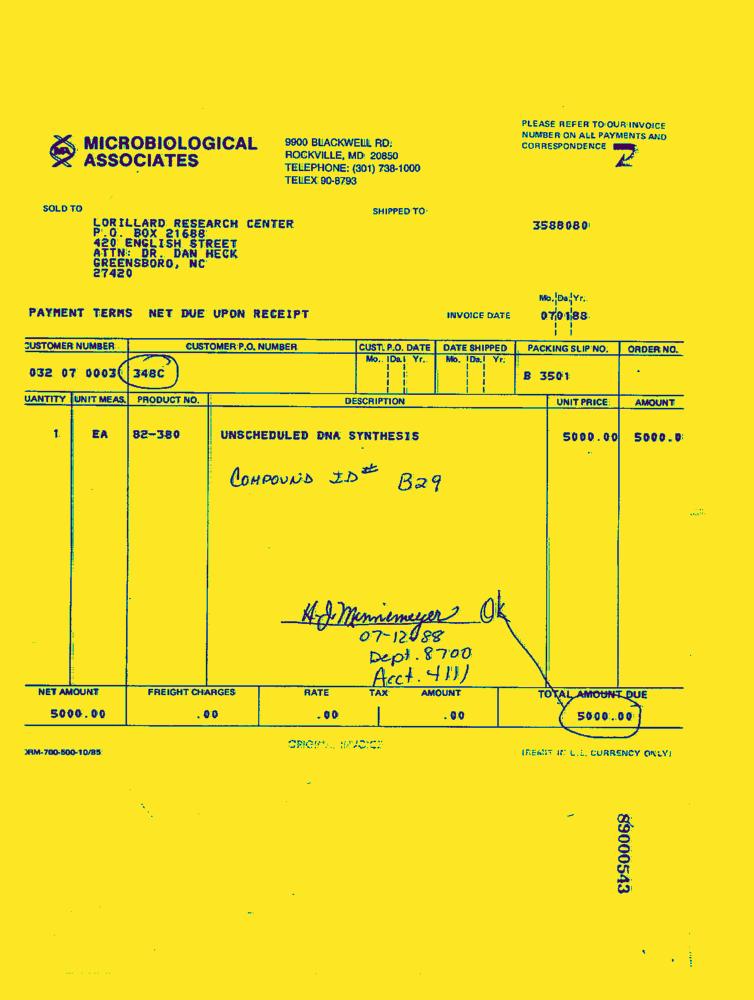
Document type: Invoice-Doc